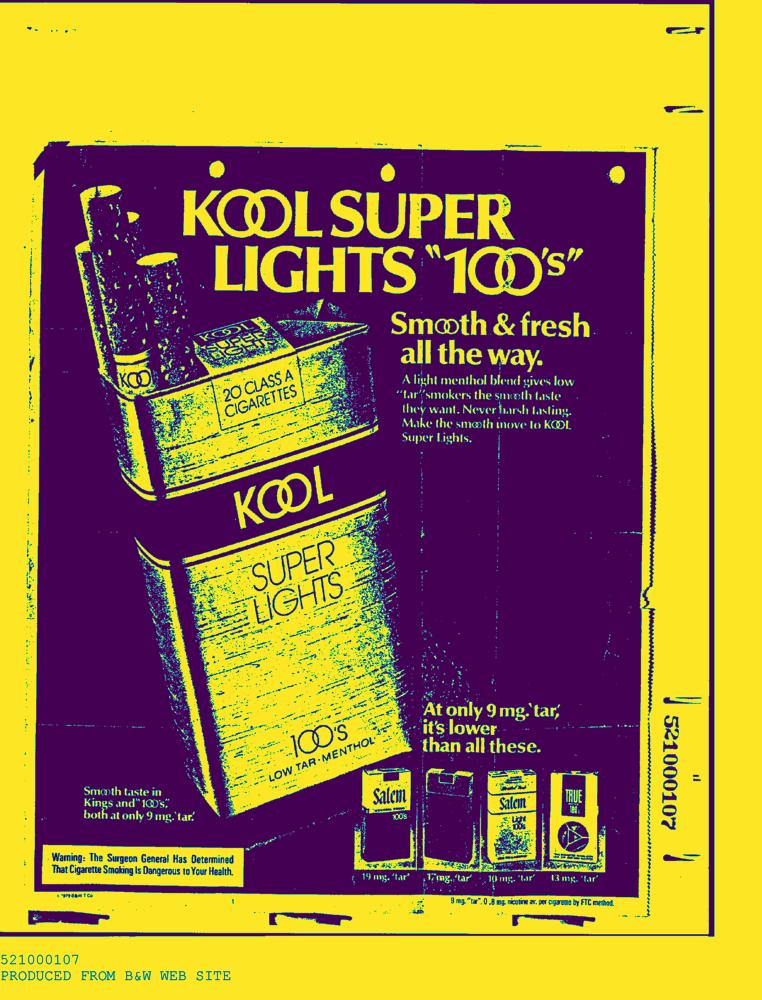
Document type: AD